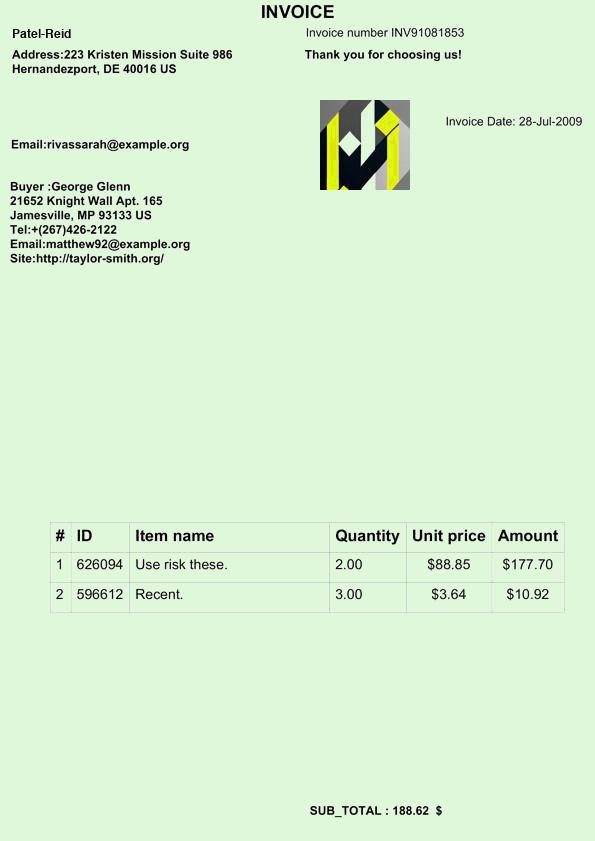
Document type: Invoice